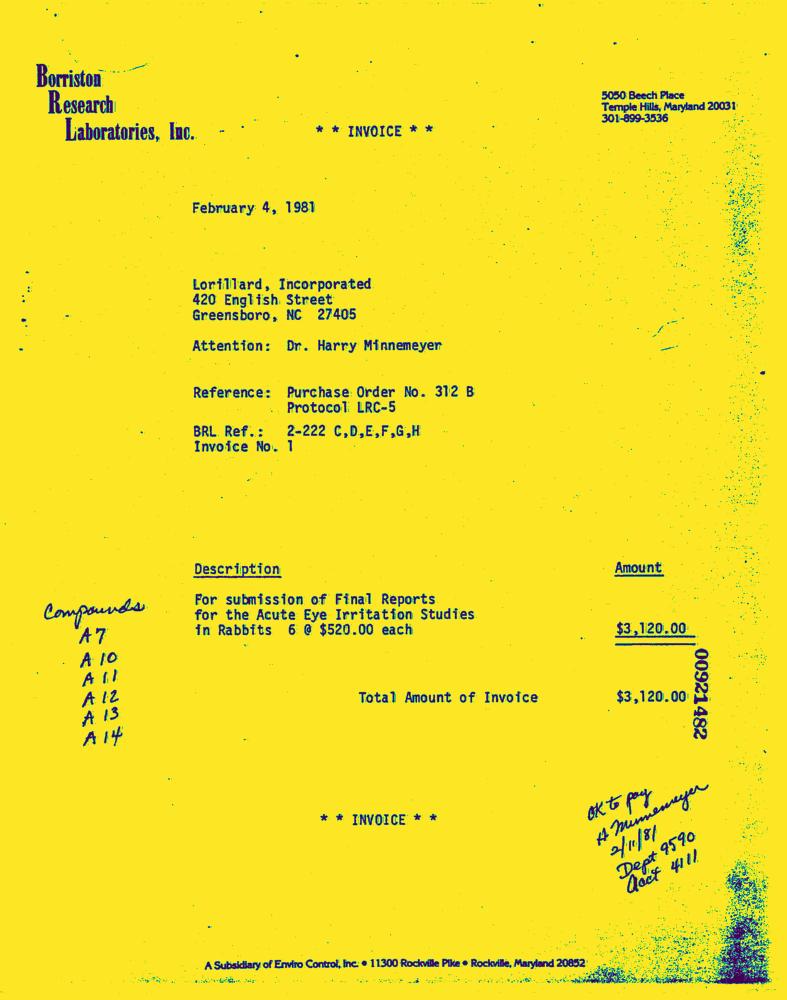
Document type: Invoice-Doc